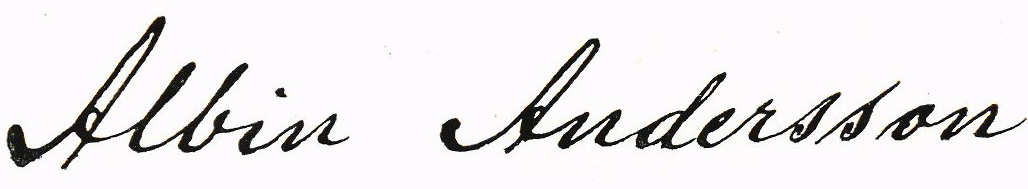
Signature of: albin andersson